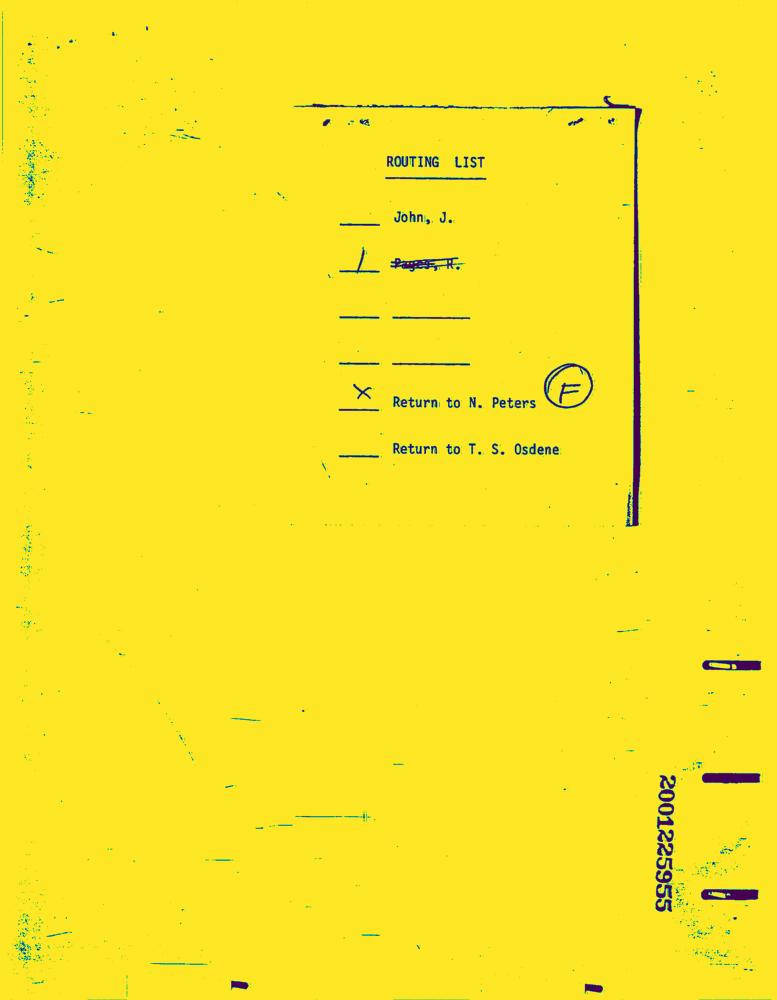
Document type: Invoice-Doc